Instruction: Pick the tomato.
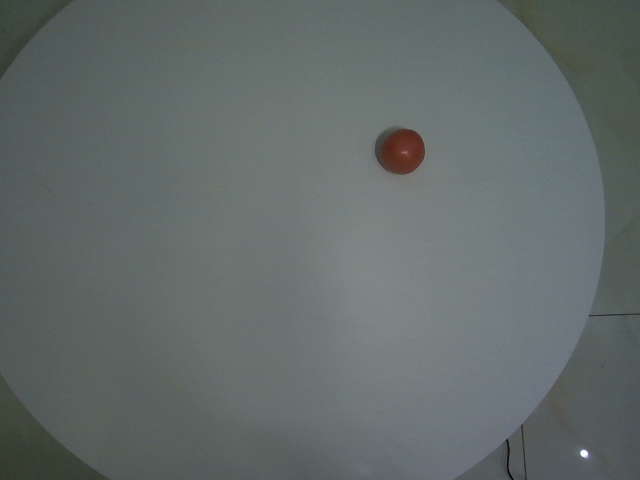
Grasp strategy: vertical